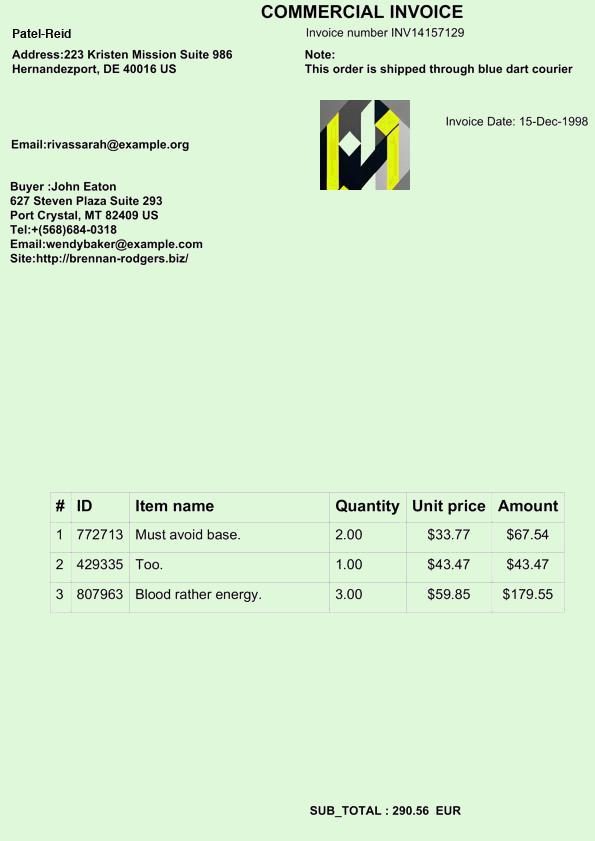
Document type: Invoice